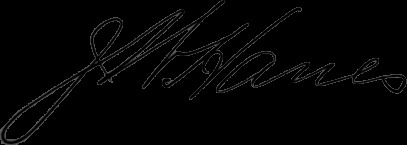
Signature of: john wesley hanes i